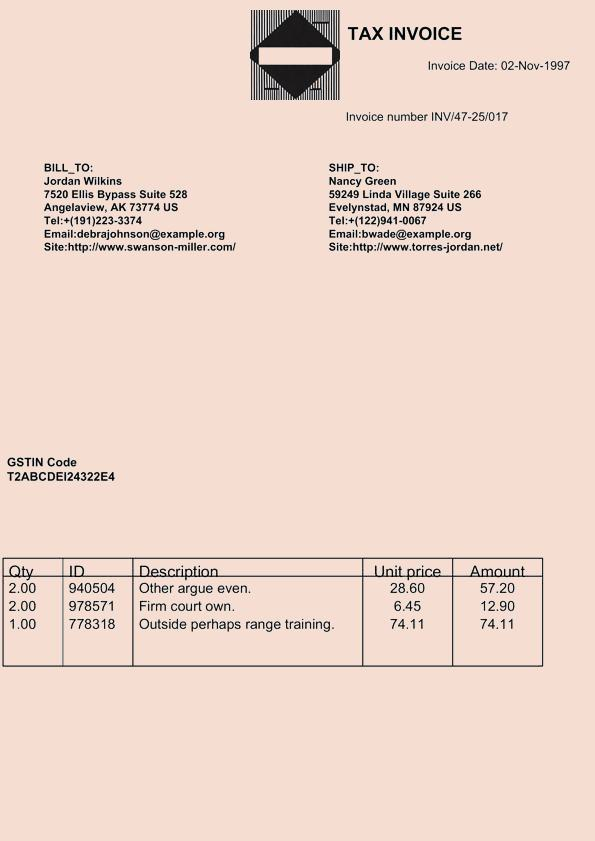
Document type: Invoice